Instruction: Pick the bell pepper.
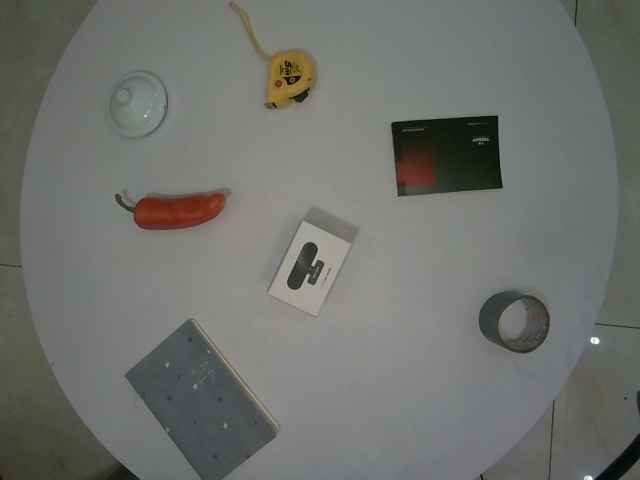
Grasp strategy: vertical